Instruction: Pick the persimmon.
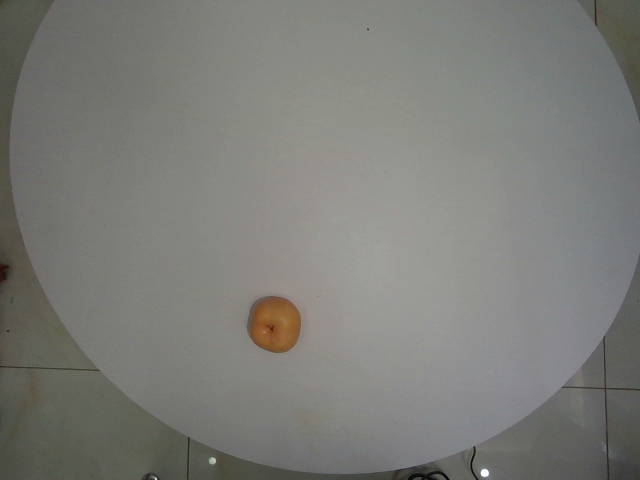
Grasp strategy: vertical